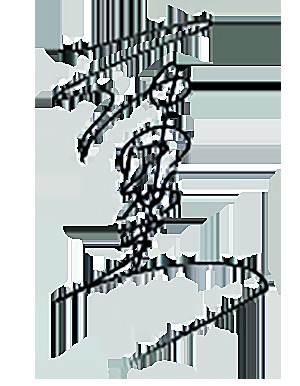
Signature of: shinzō mitsuda